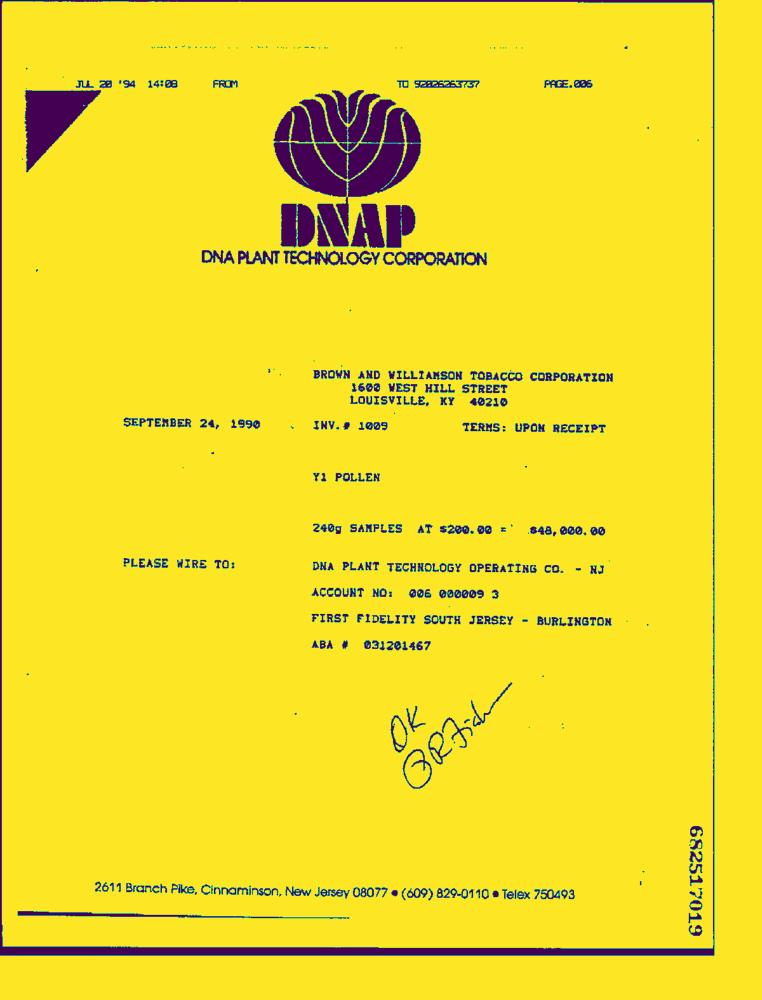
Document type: Invoice-Doc